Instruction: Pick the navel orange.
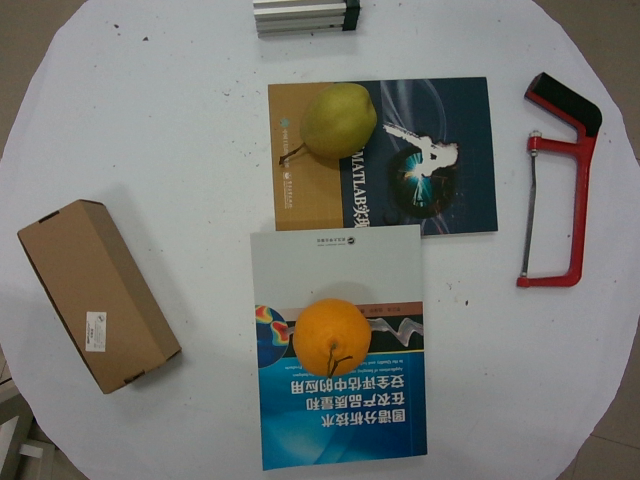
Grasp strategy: vertical